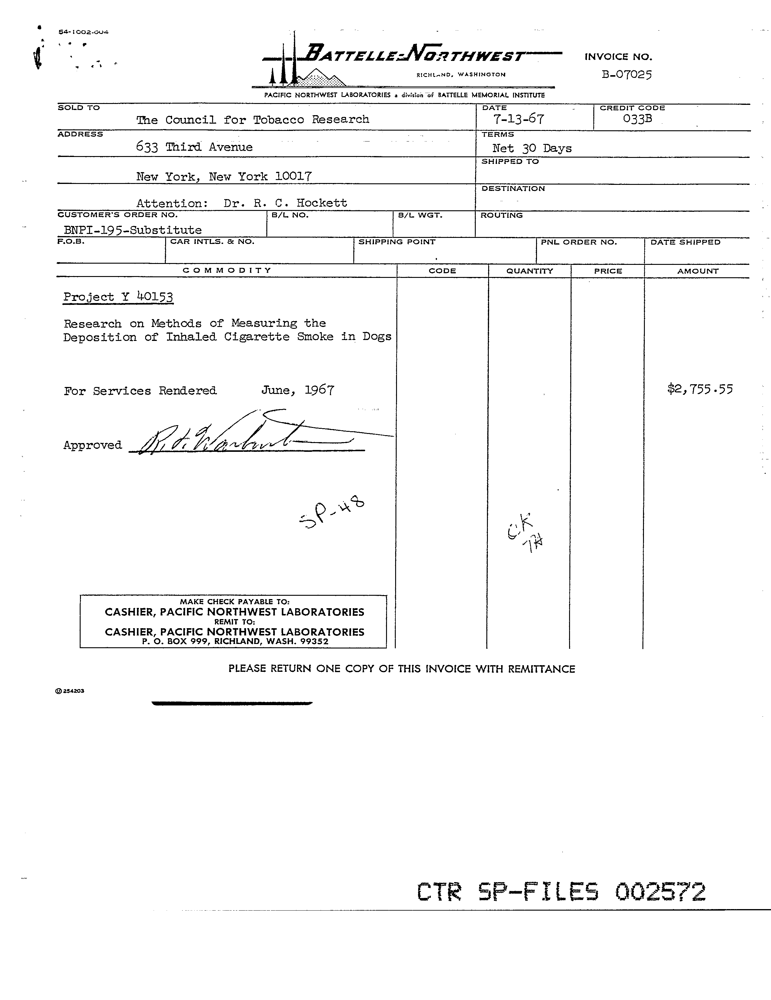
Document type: Invoice